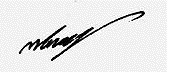
Signature of: rangjung rigpe dorje 16th karmapa